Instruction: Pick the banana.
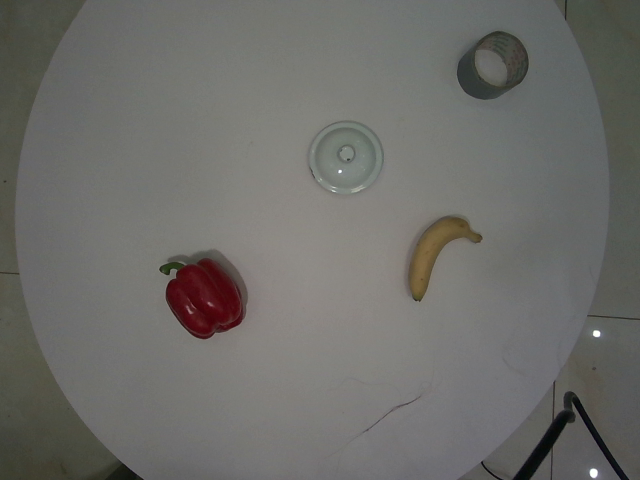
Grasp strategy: vertical